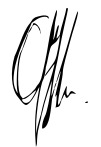
Signature of: bernardo arévalo de león